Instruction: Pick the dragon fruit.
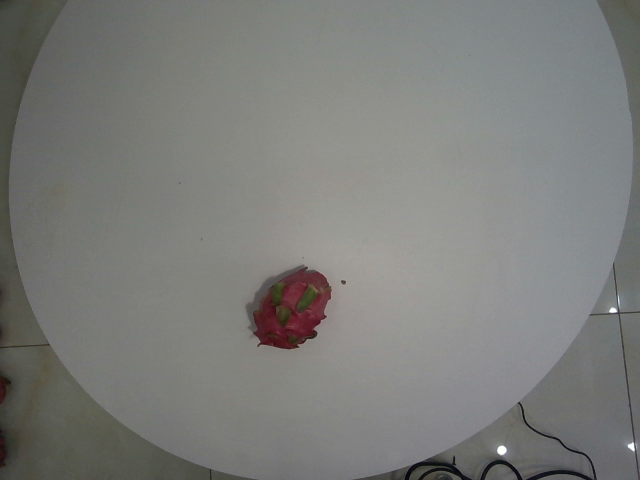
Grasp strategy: vertical